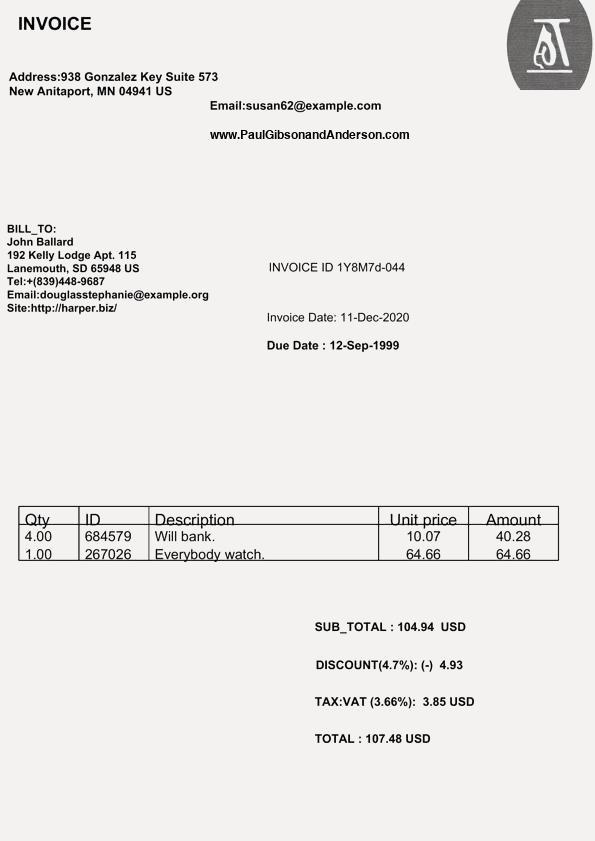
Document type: Invoice